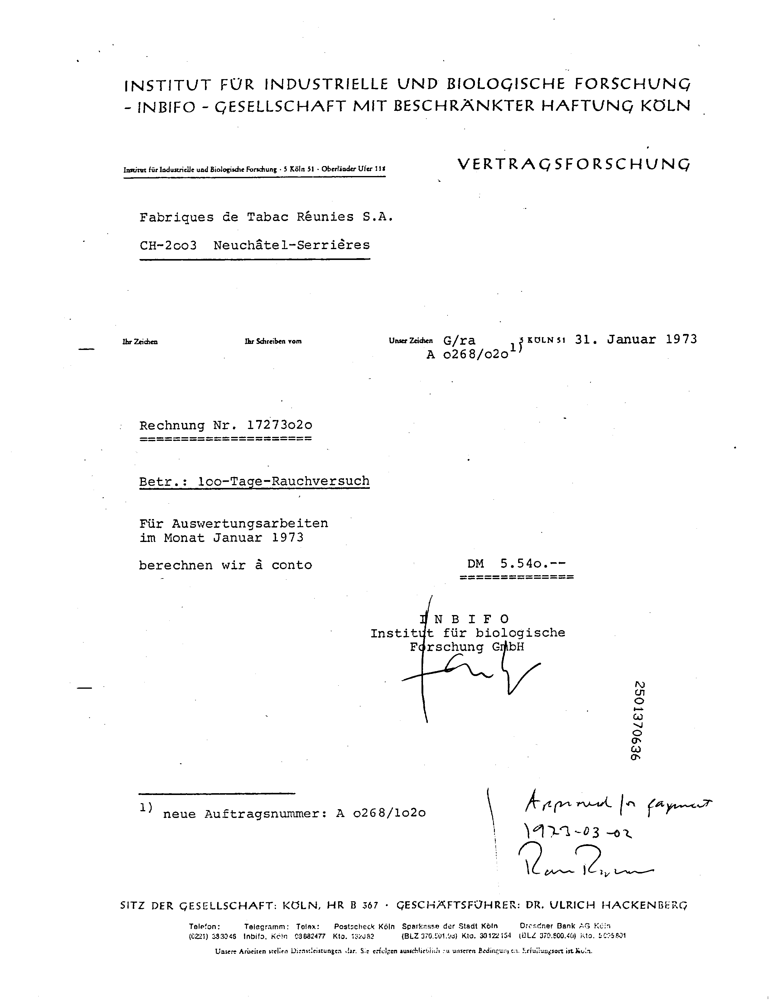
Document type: Invoice